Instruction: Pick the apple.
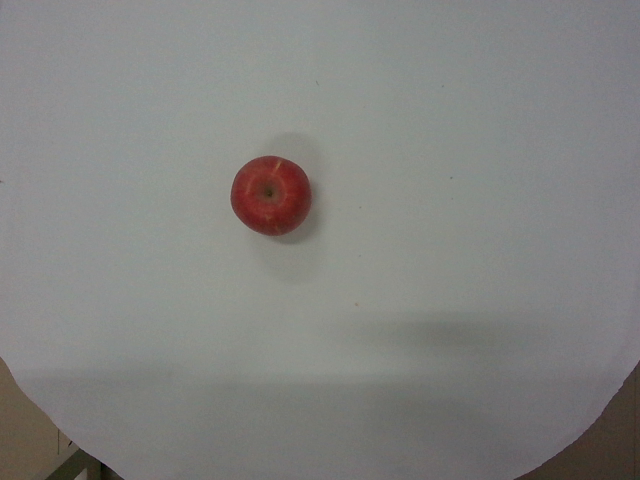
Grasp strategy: vertical